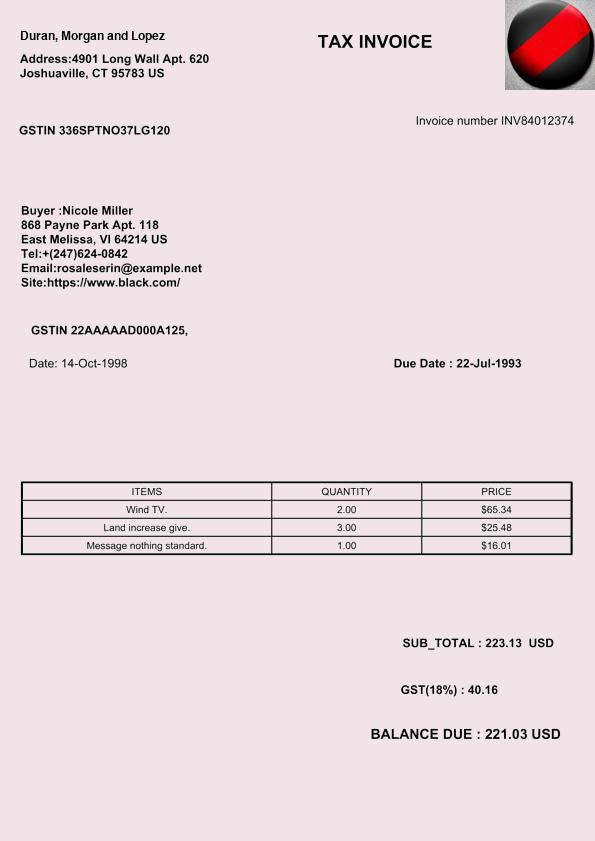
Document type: Invoice